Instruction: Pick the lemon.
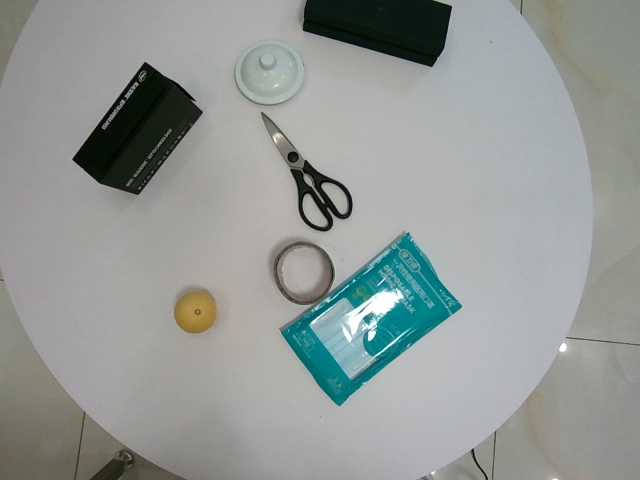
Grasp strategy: vertical